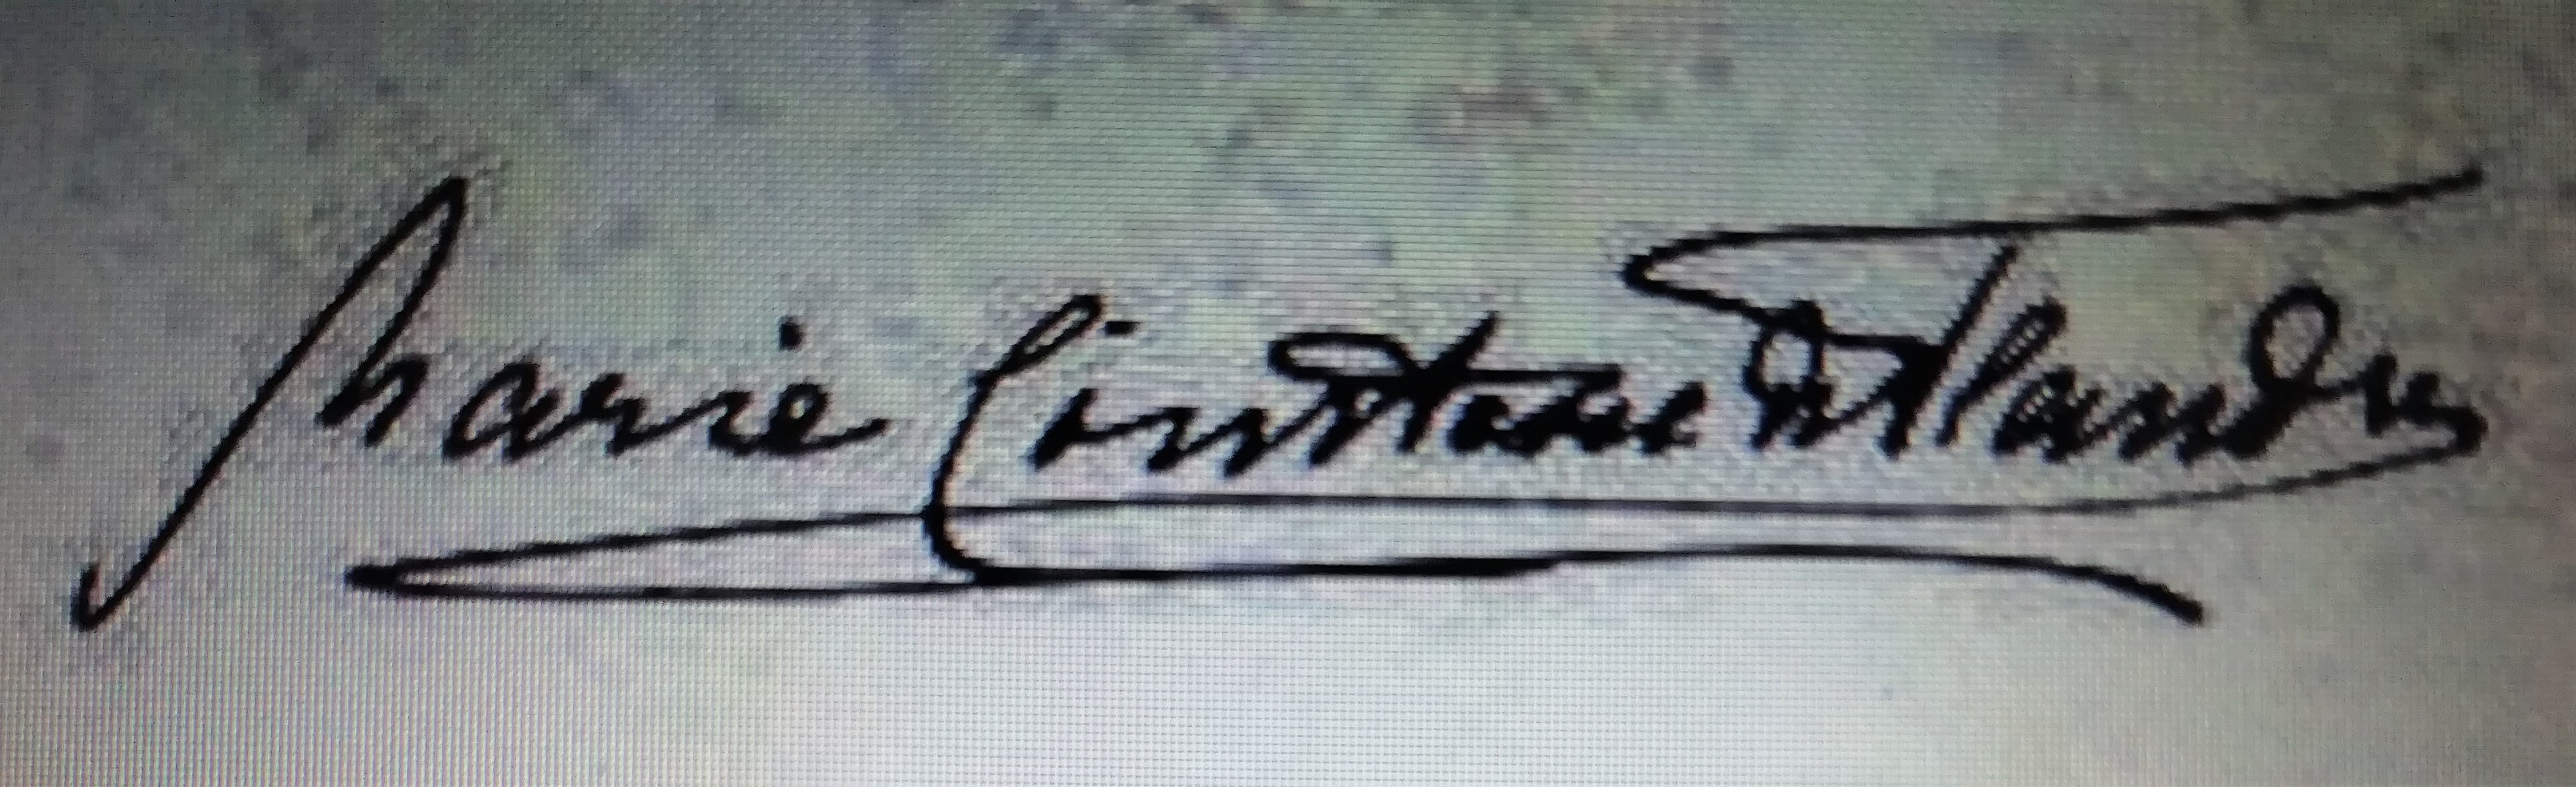
Signature of: princess marie of hohenzollern sigmaringen